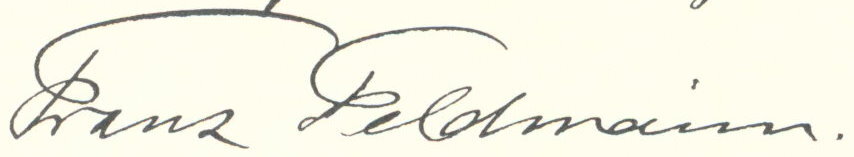
Signature of: theodor friedrich franz feldmann